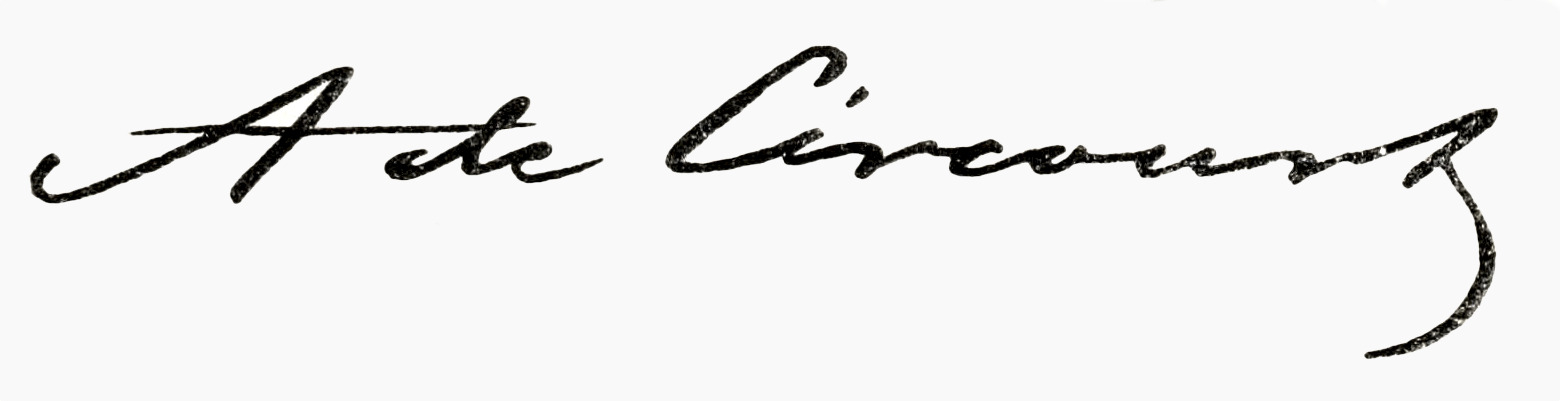
Signature of: adolphe de circourt